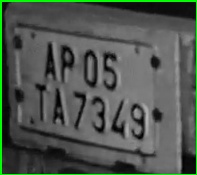
License plate number: AP 05TA 7349